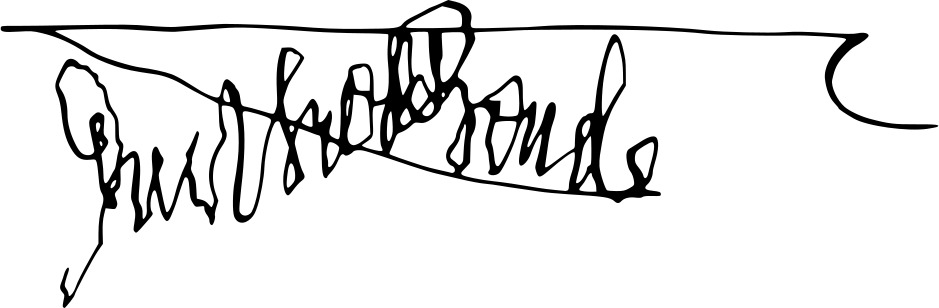
Signature of: gustaf trolle bonde